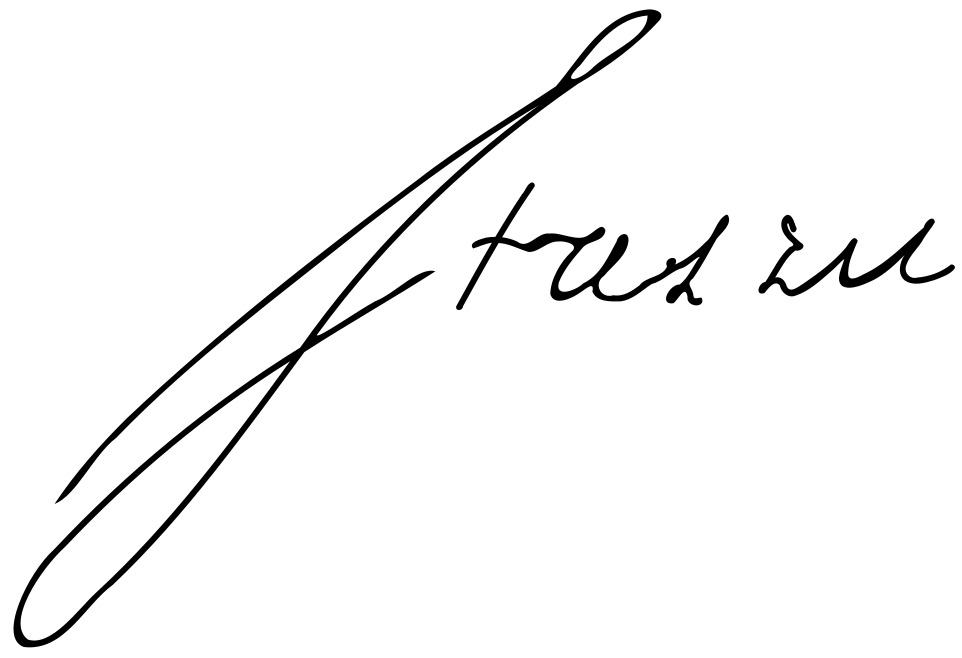
Signature of: stanisław staszic